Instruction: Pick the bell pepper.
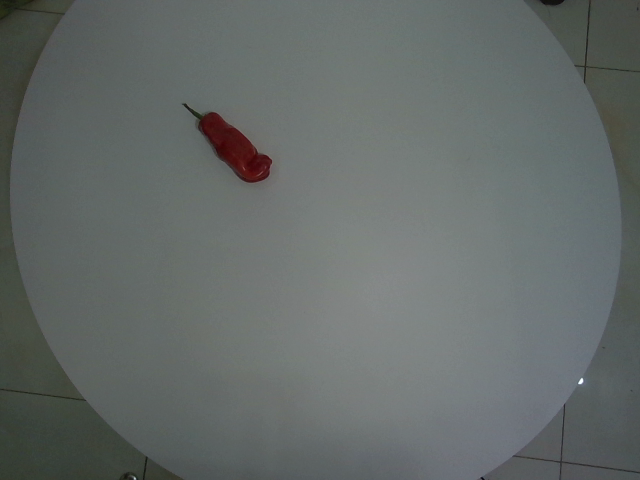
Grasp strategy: vertical